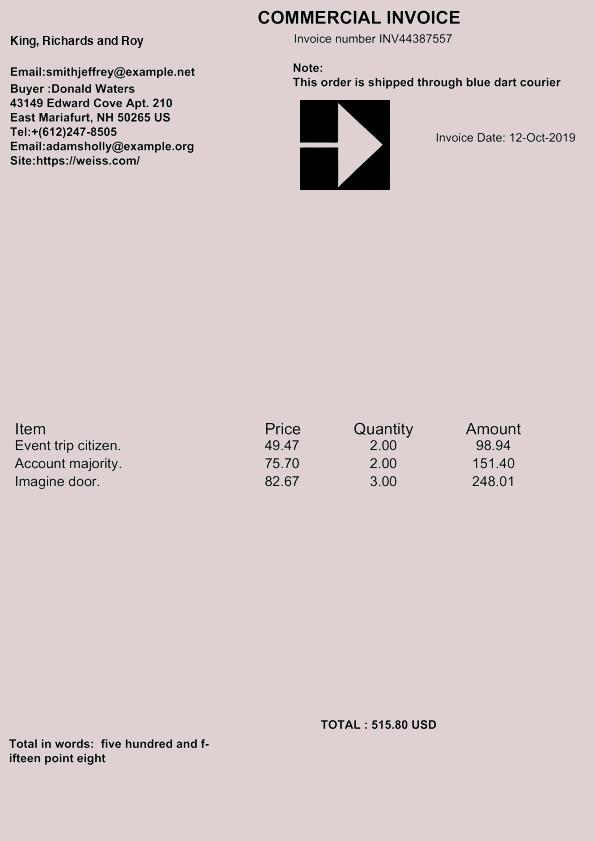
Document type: Invoice